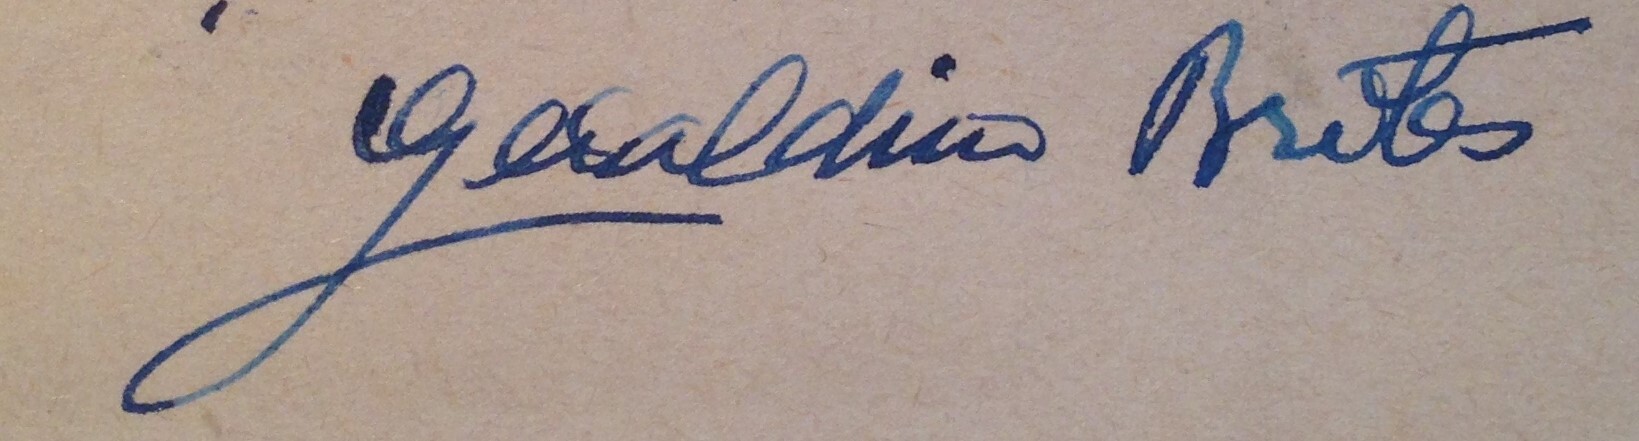
Signature of: geraldino baltazar da silva brites